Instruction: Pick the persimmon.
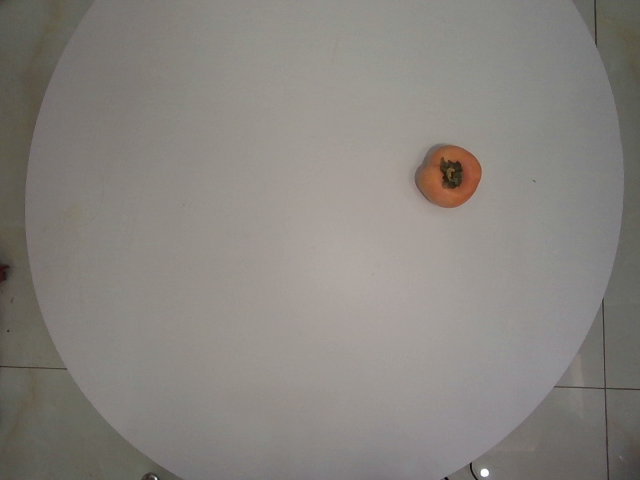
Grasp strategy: vertical